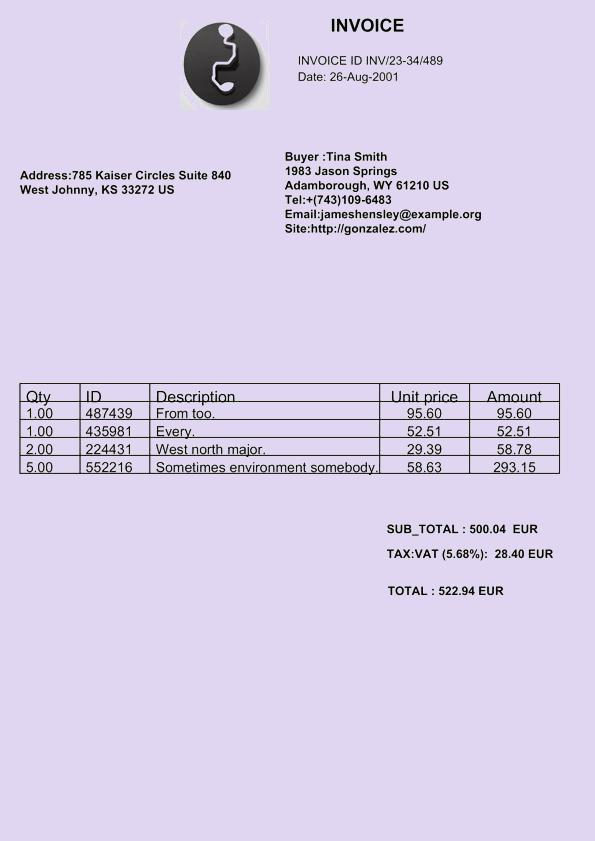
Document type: Invoice